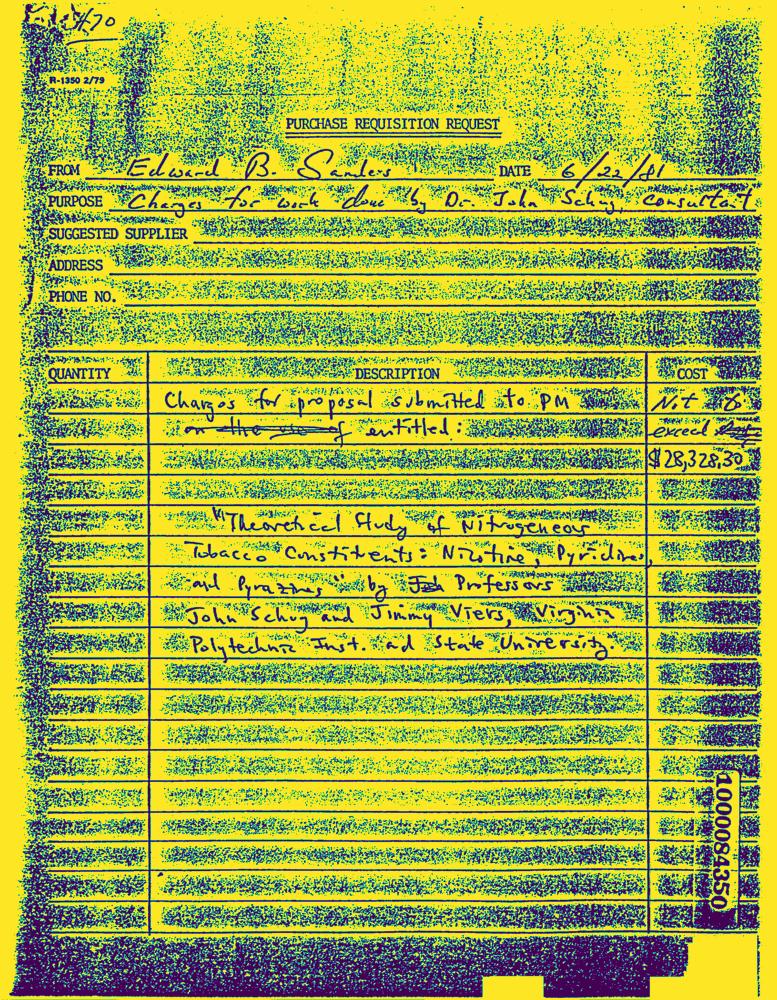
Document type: Invoice-Doc